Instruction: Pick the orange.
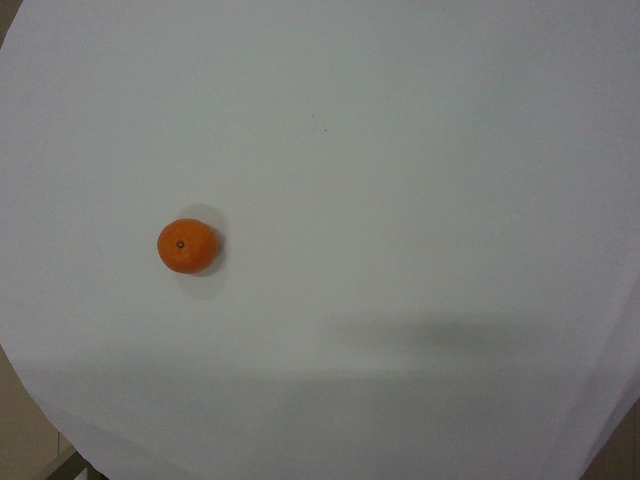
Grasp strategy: vertical